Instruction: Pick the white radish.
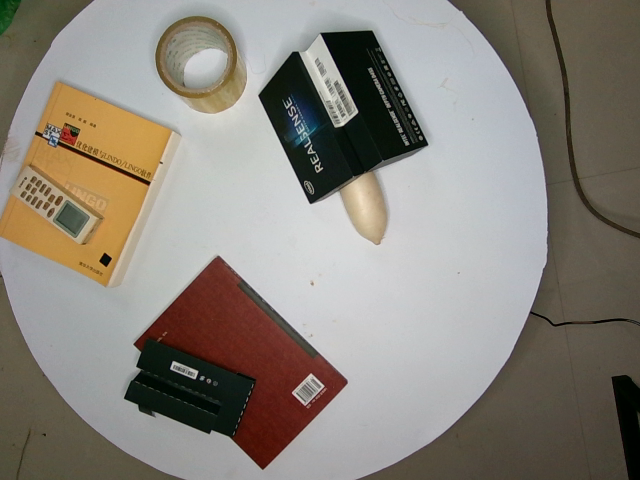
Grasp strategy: vertical